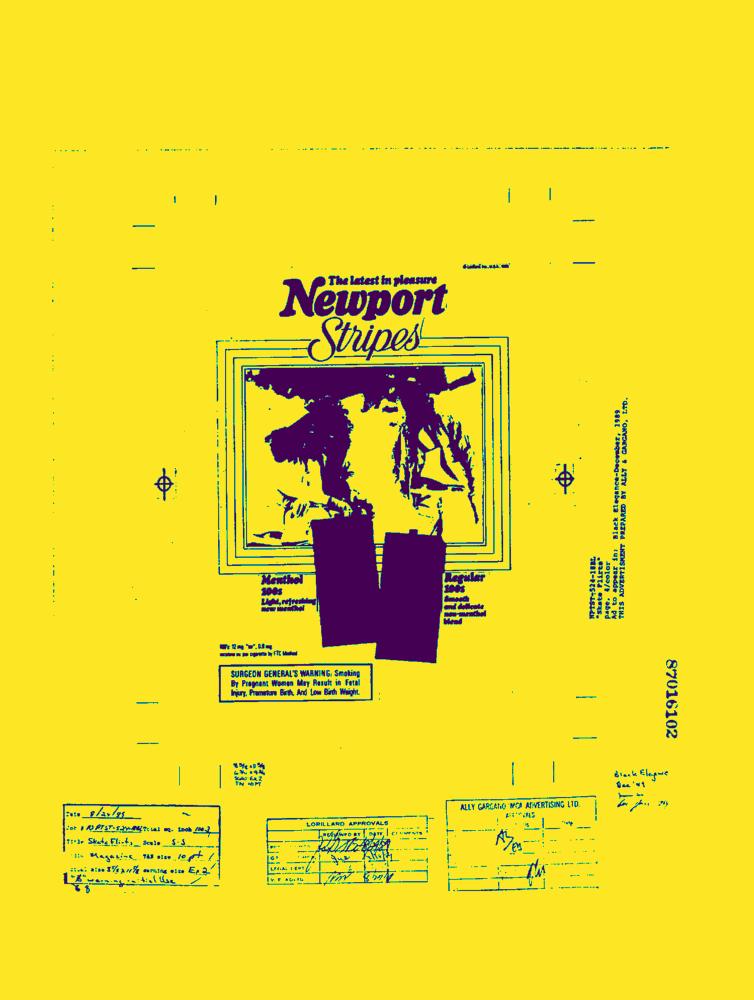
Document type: AD